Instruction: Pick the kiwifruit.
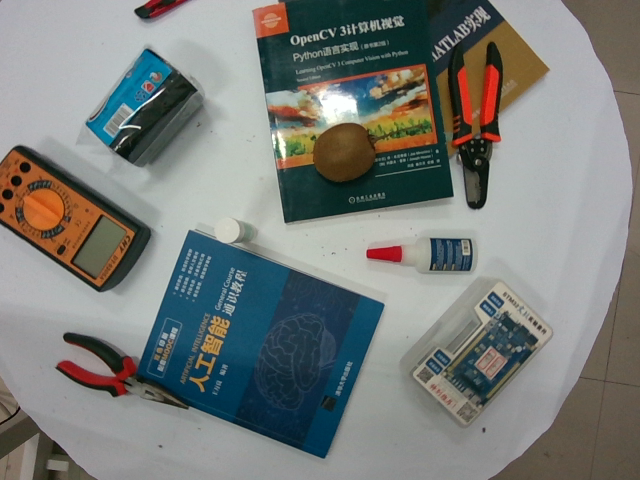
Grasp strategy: vertical